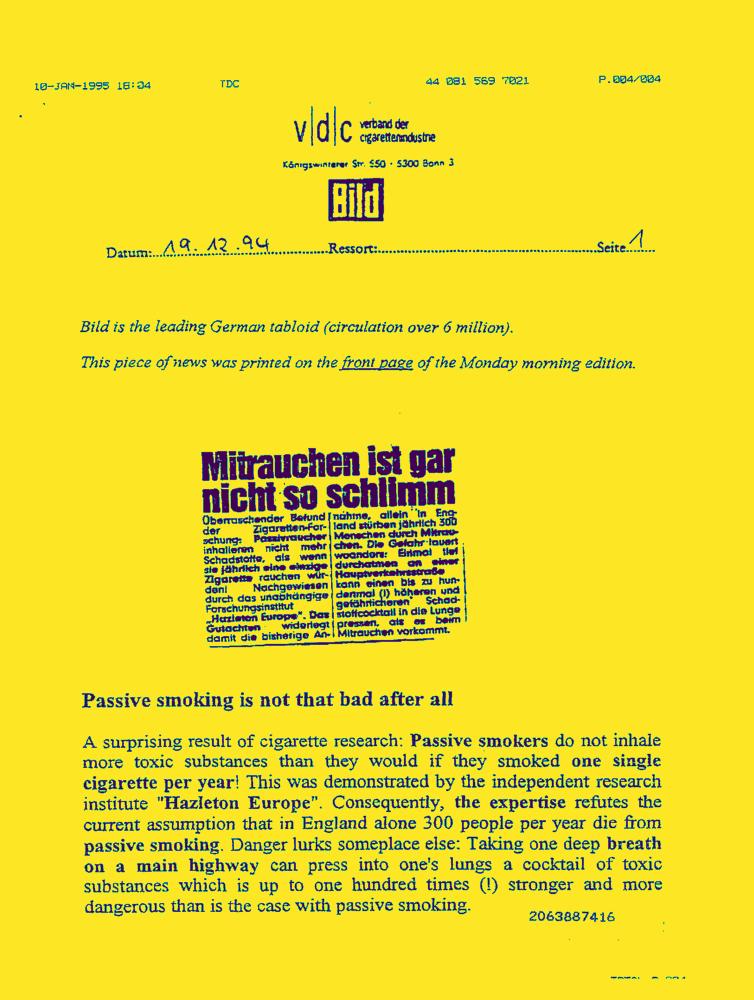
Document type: News-Article